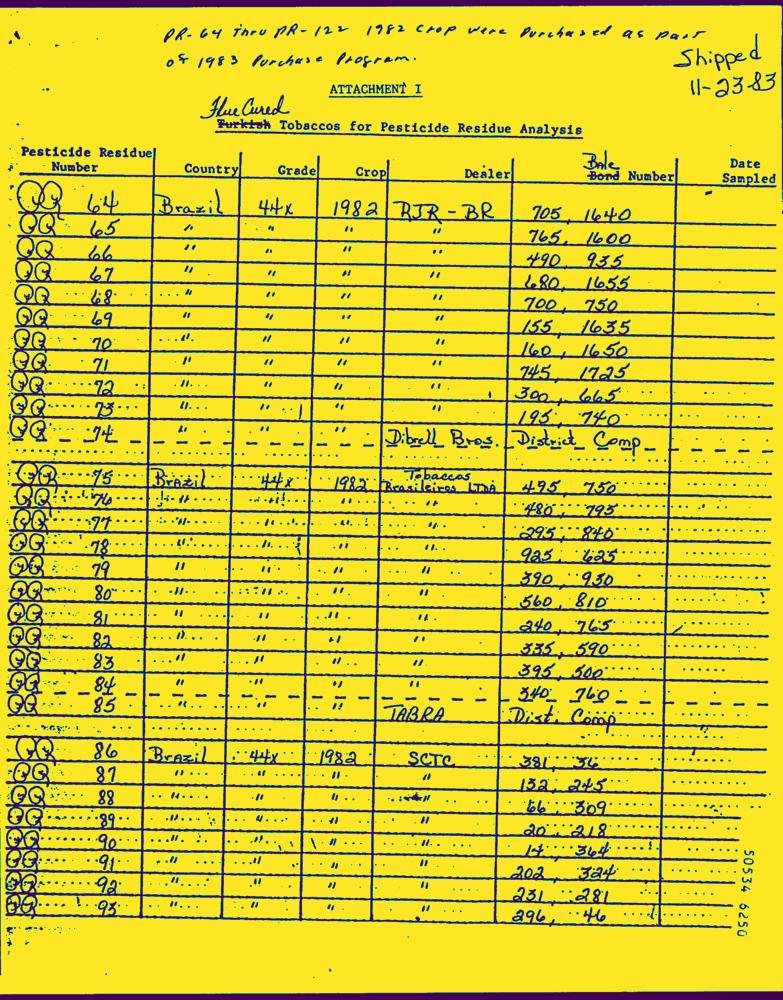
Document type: Hand-Written